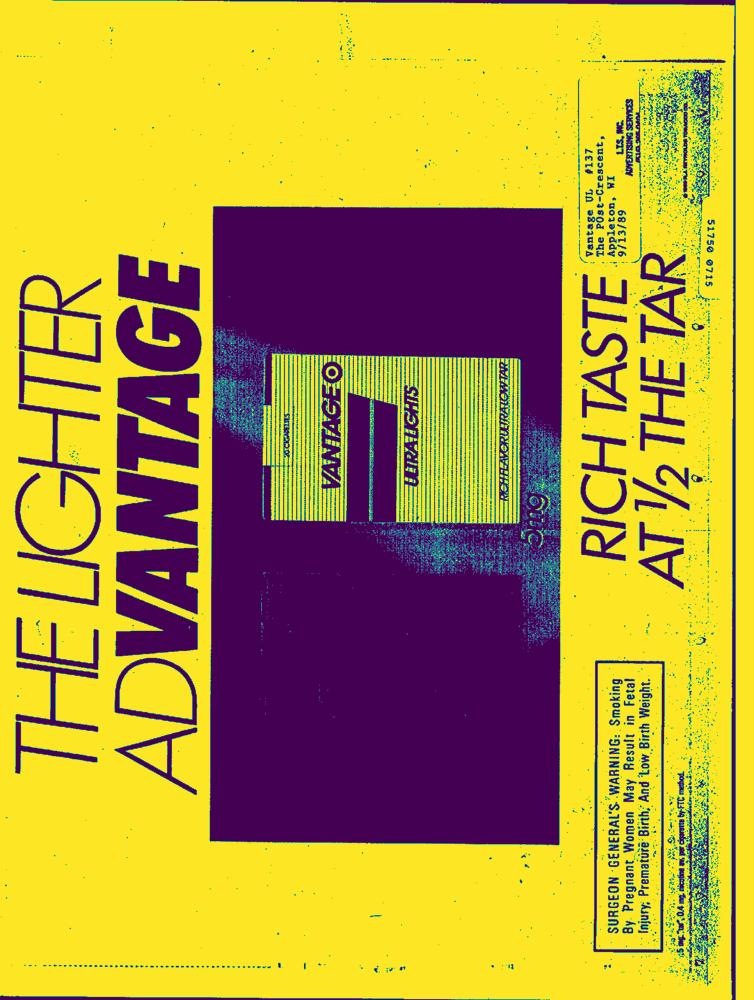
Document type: AD